Question: Which state is mentioned in the document?
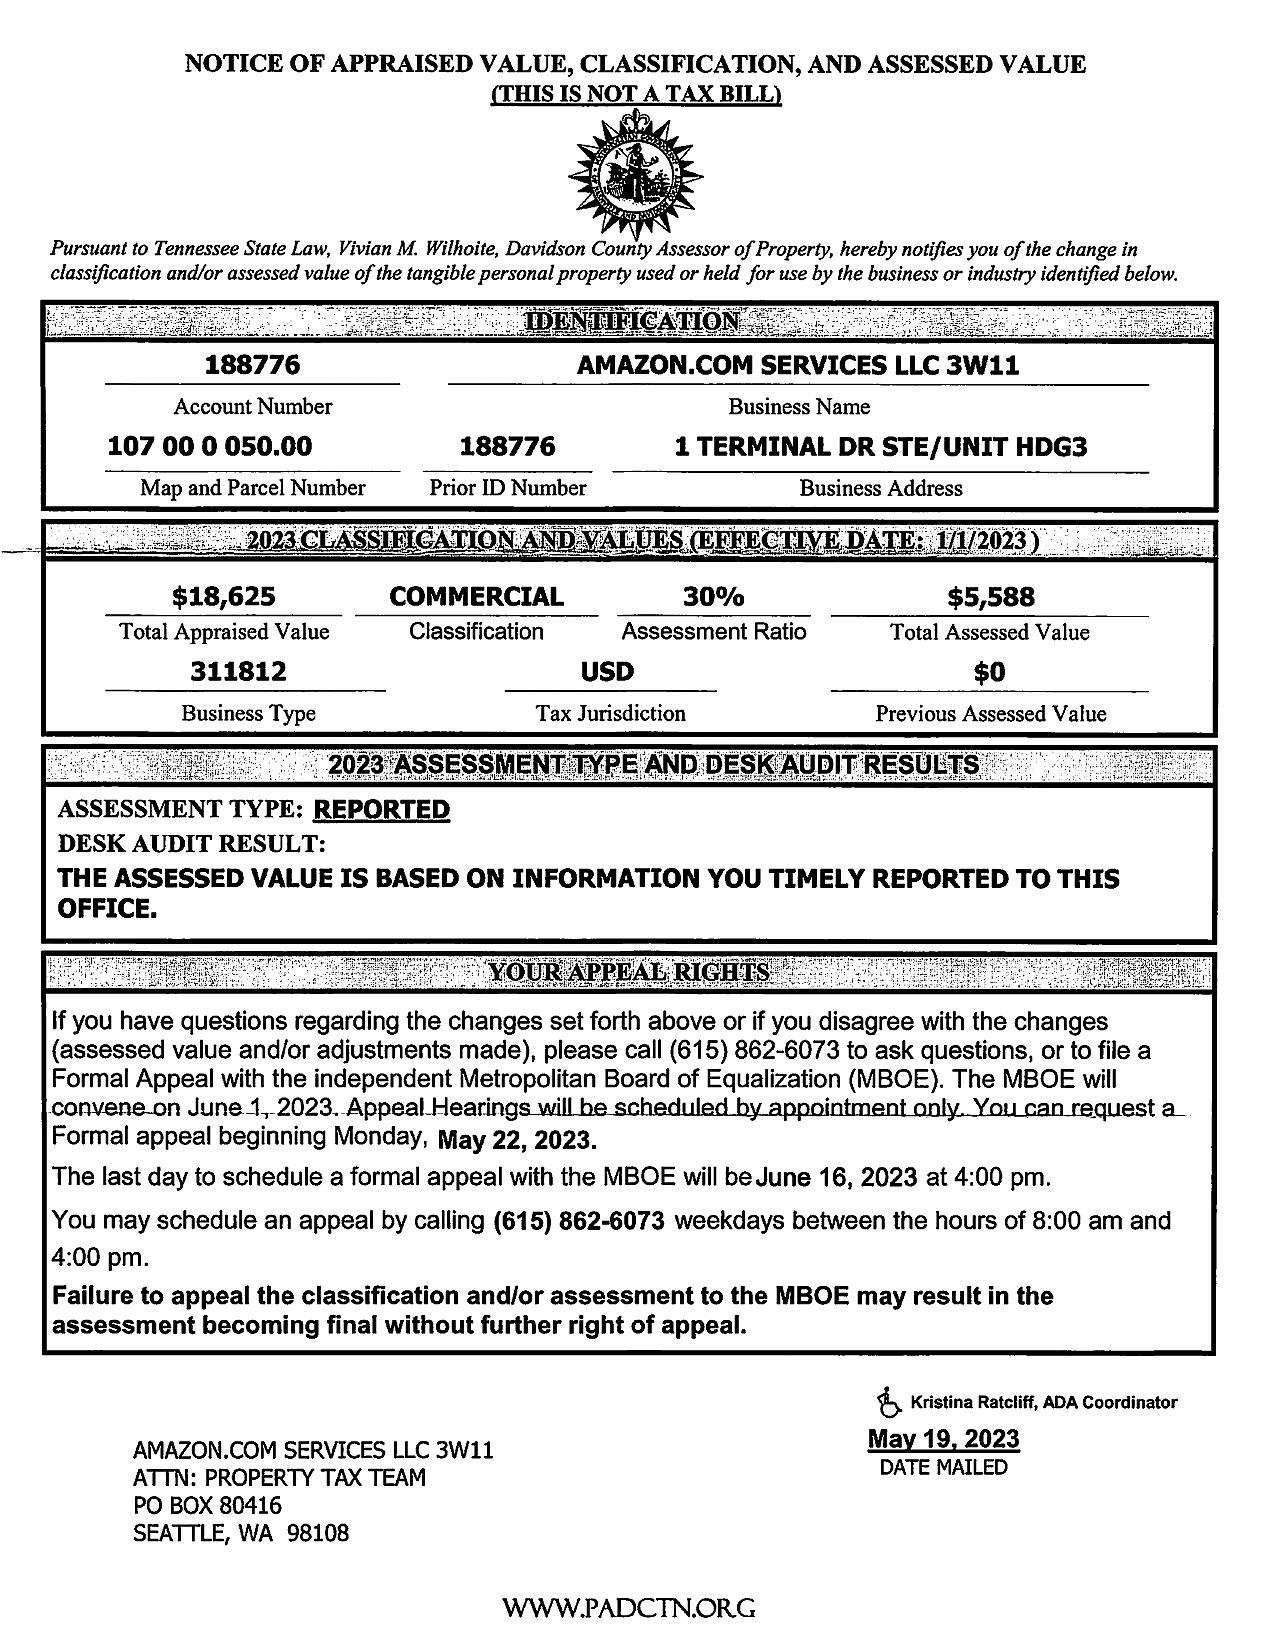
Answer: "Tennessee"